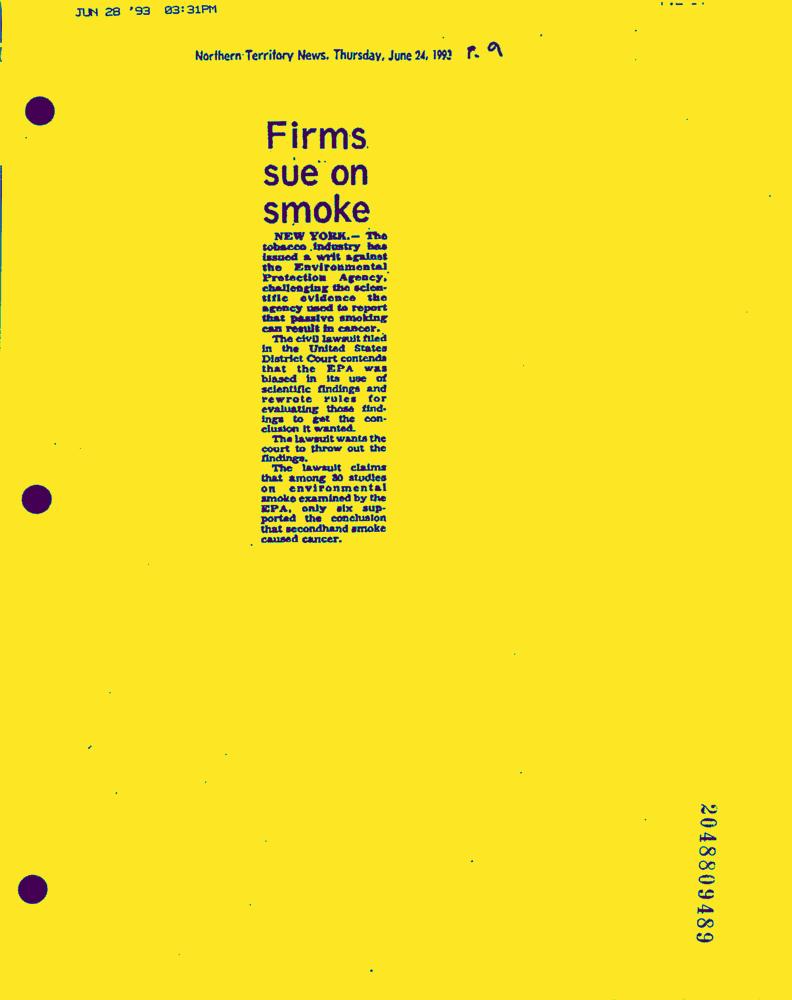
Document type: News-Article